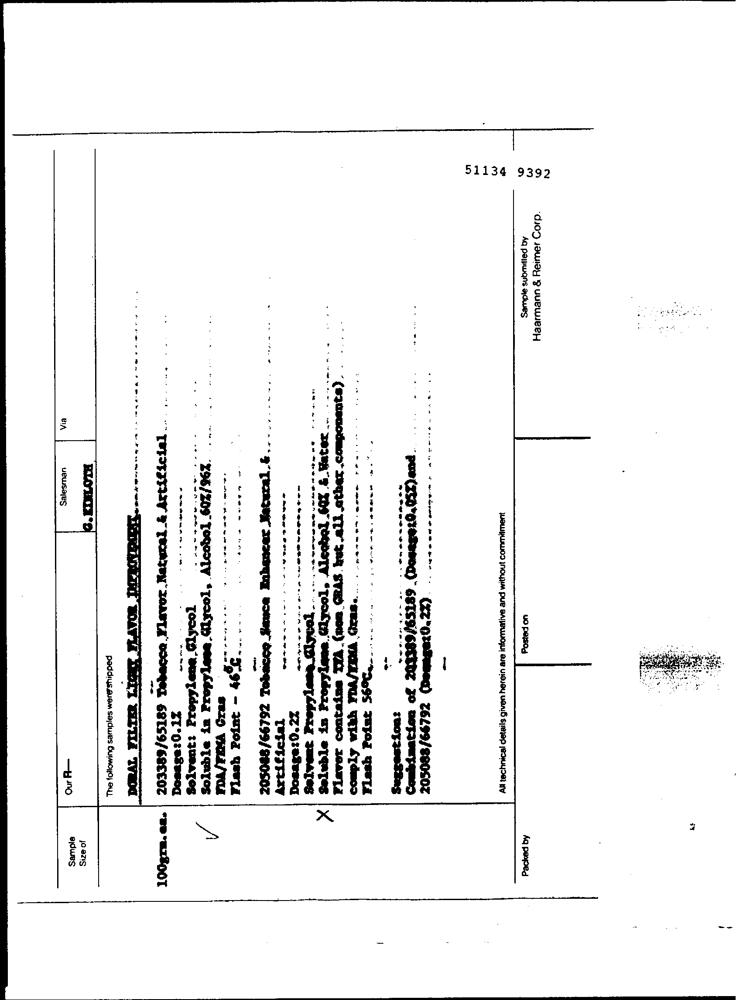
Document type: Invoice